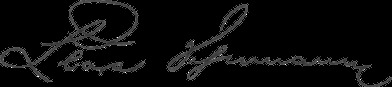
Signature of: clara schumann